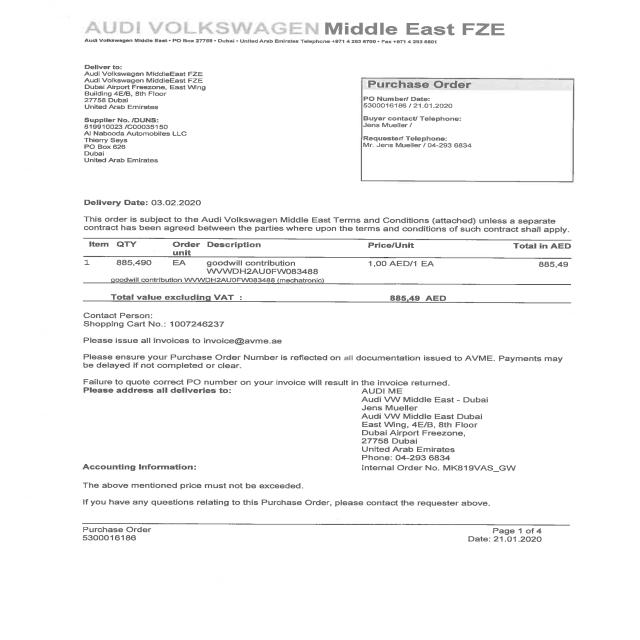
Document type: Invoice